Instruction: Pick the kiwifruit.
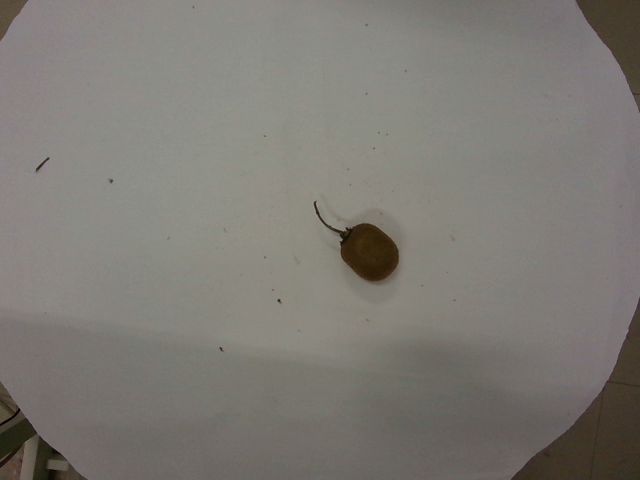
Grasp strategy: vertical